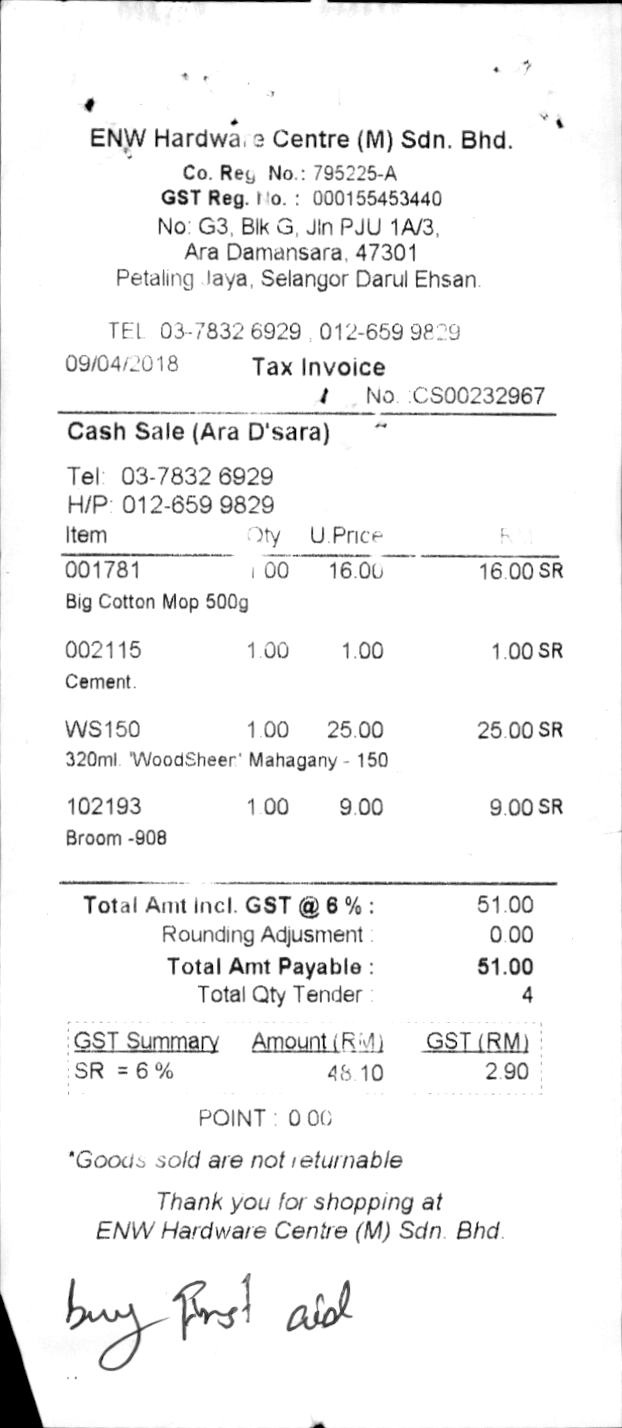
ENW HARDWARE CENTRE (M) SDN. BHD.
CO. REG NO.: 795225-A
GST REG. NO. : 000155453440
NO: G3, BLK G, JLN PJU 1A/3,
ARA DAMANSARA, 47301
PETALING JAYA, SELANGOR DARUL EHSAN.
TEL 03-7832 6929 , 012-659 9829
09/04/2018
TAX INVOICE
NO. :CS00232967
CASH SALE (ARA D'SARA)
TEL: 03-7832 6929
H/P: 012-659 9829
ITEM
QTY
U.PRICE
RM
001781
1.00
16.00
16.00 SR
BIG COTTON MOP 500G
002115
1.00
1.00
1.00 SR
CEMENT.
WS150
1.00
25.00
25.00 SR
320ML. 'WOODSHEER' MAHAGANY - 150
102193
1.00
9.00
9.00 SR
BROOM -908
TOTAL AMT INCL. GST @ 6 % :
51.00
ROUNDING ADJUSMENT :
0.00
TOTAL AMT PAYABLE :
51.00
TOTAL QTY TENDER :
4
GST SUMMARY
AMOUNT (RM)
GST (RM)
SR = 6 %
48.10
2.90
POINT : 0.00
*GOODS SOLD ARE NOT RETURNABLE
THANK YOU FOR SHOPPING AT
ENW HARDWARE CENTRE (M) SDN. BHD.